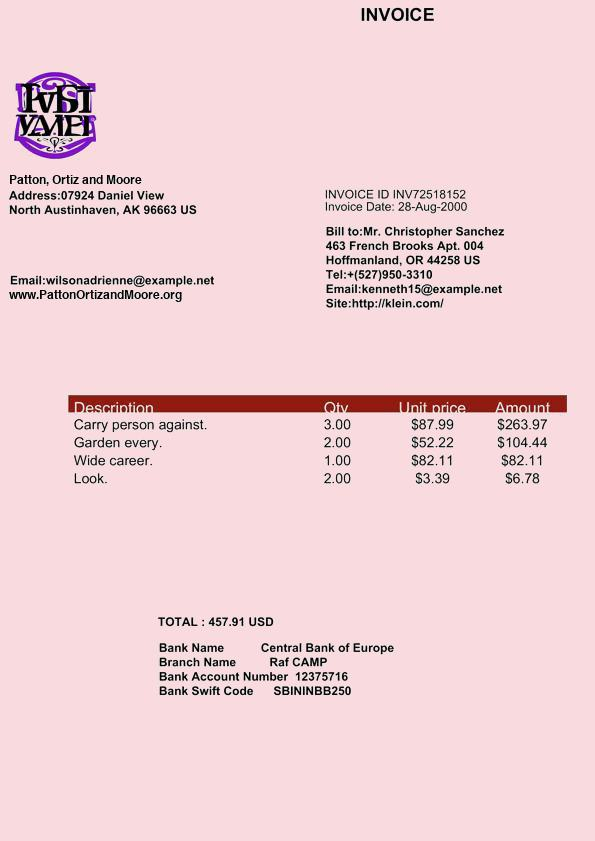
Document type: Invoice